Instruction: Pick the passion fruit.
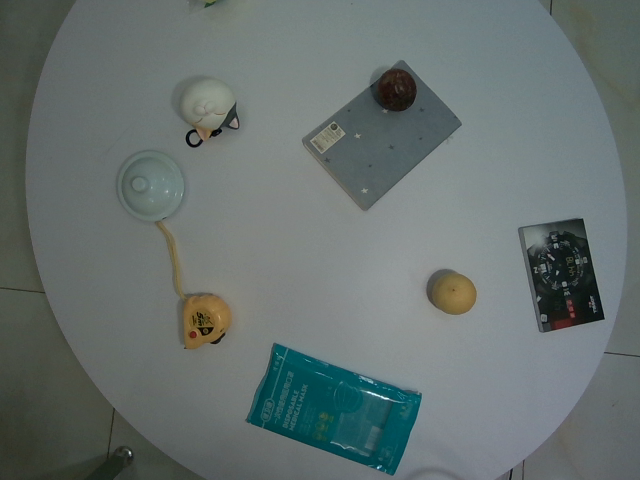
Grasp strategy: vertical